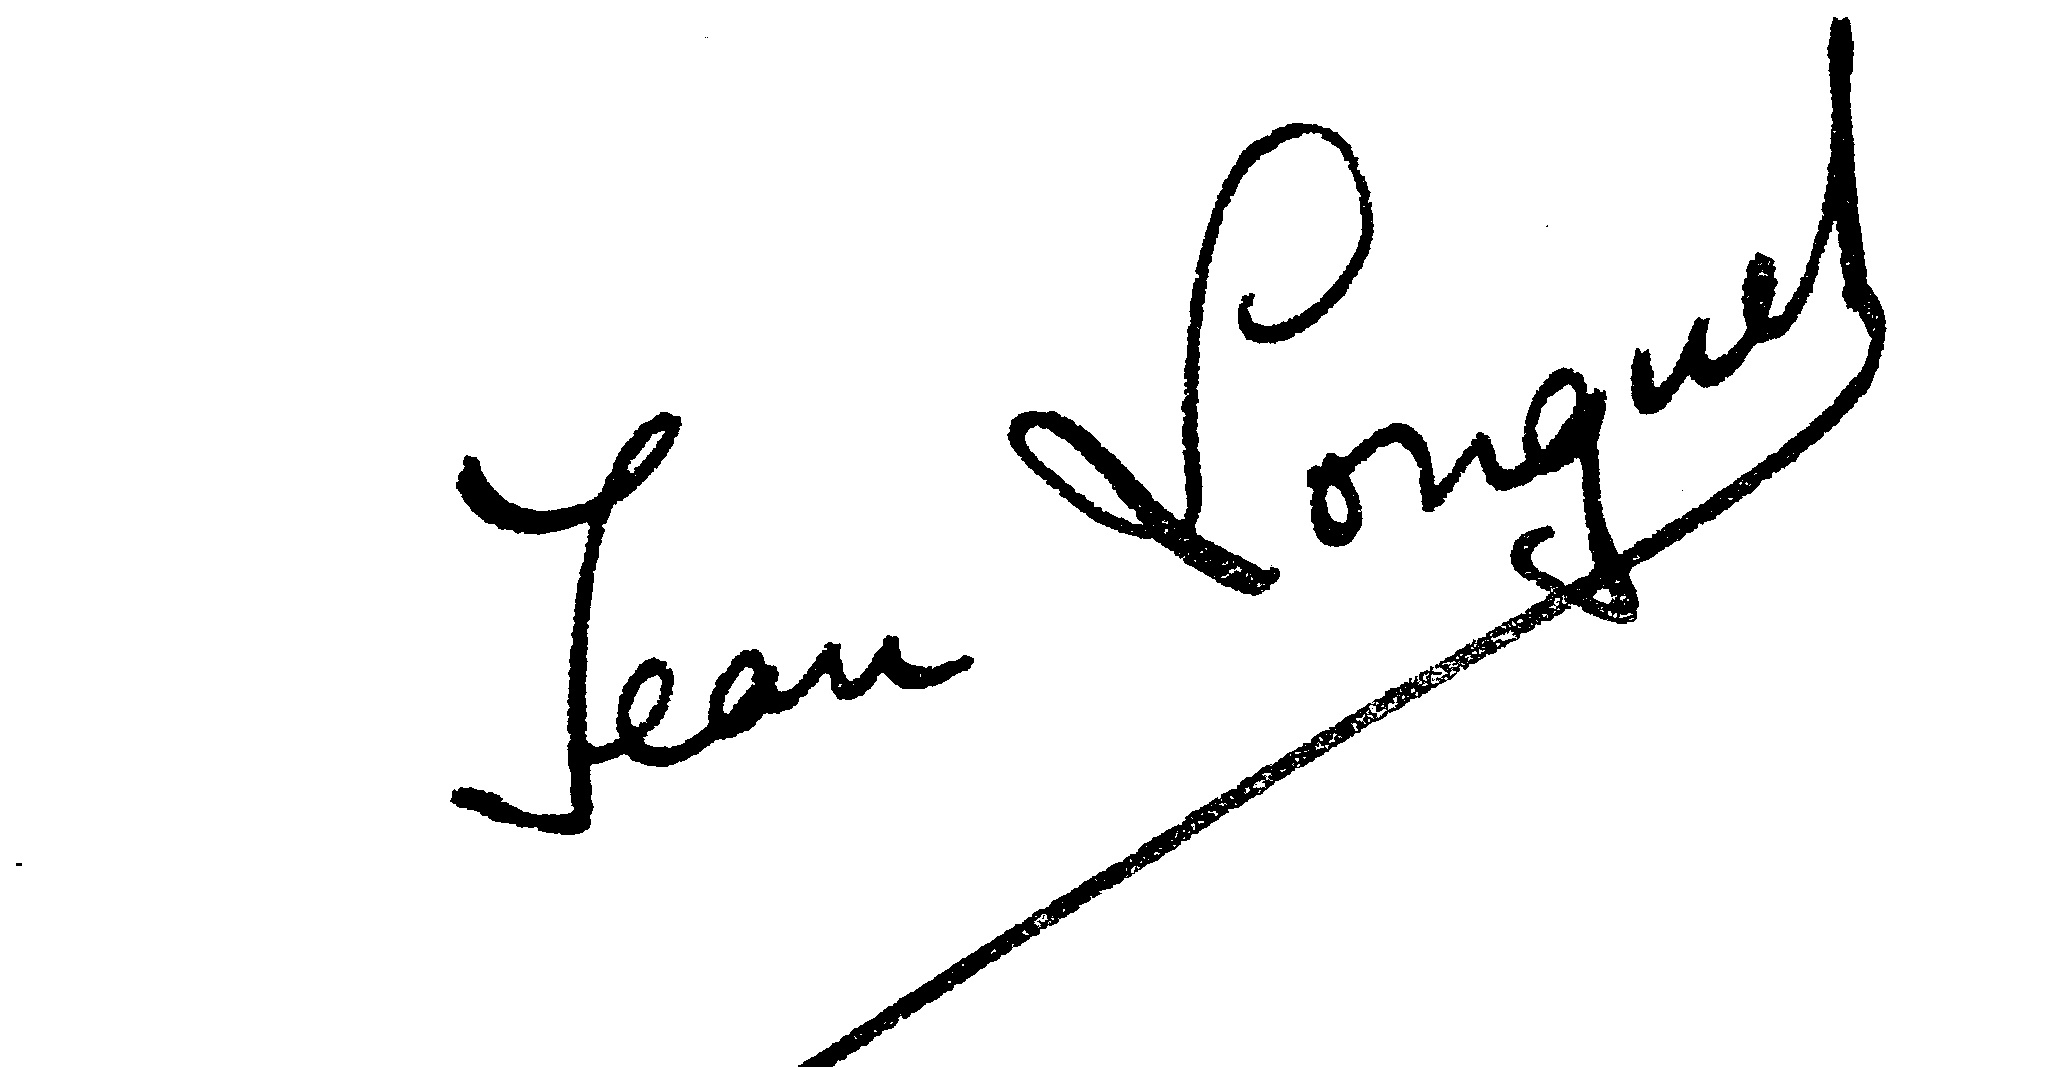
Signature of: jean longuet